Question: How is the property described in the document?
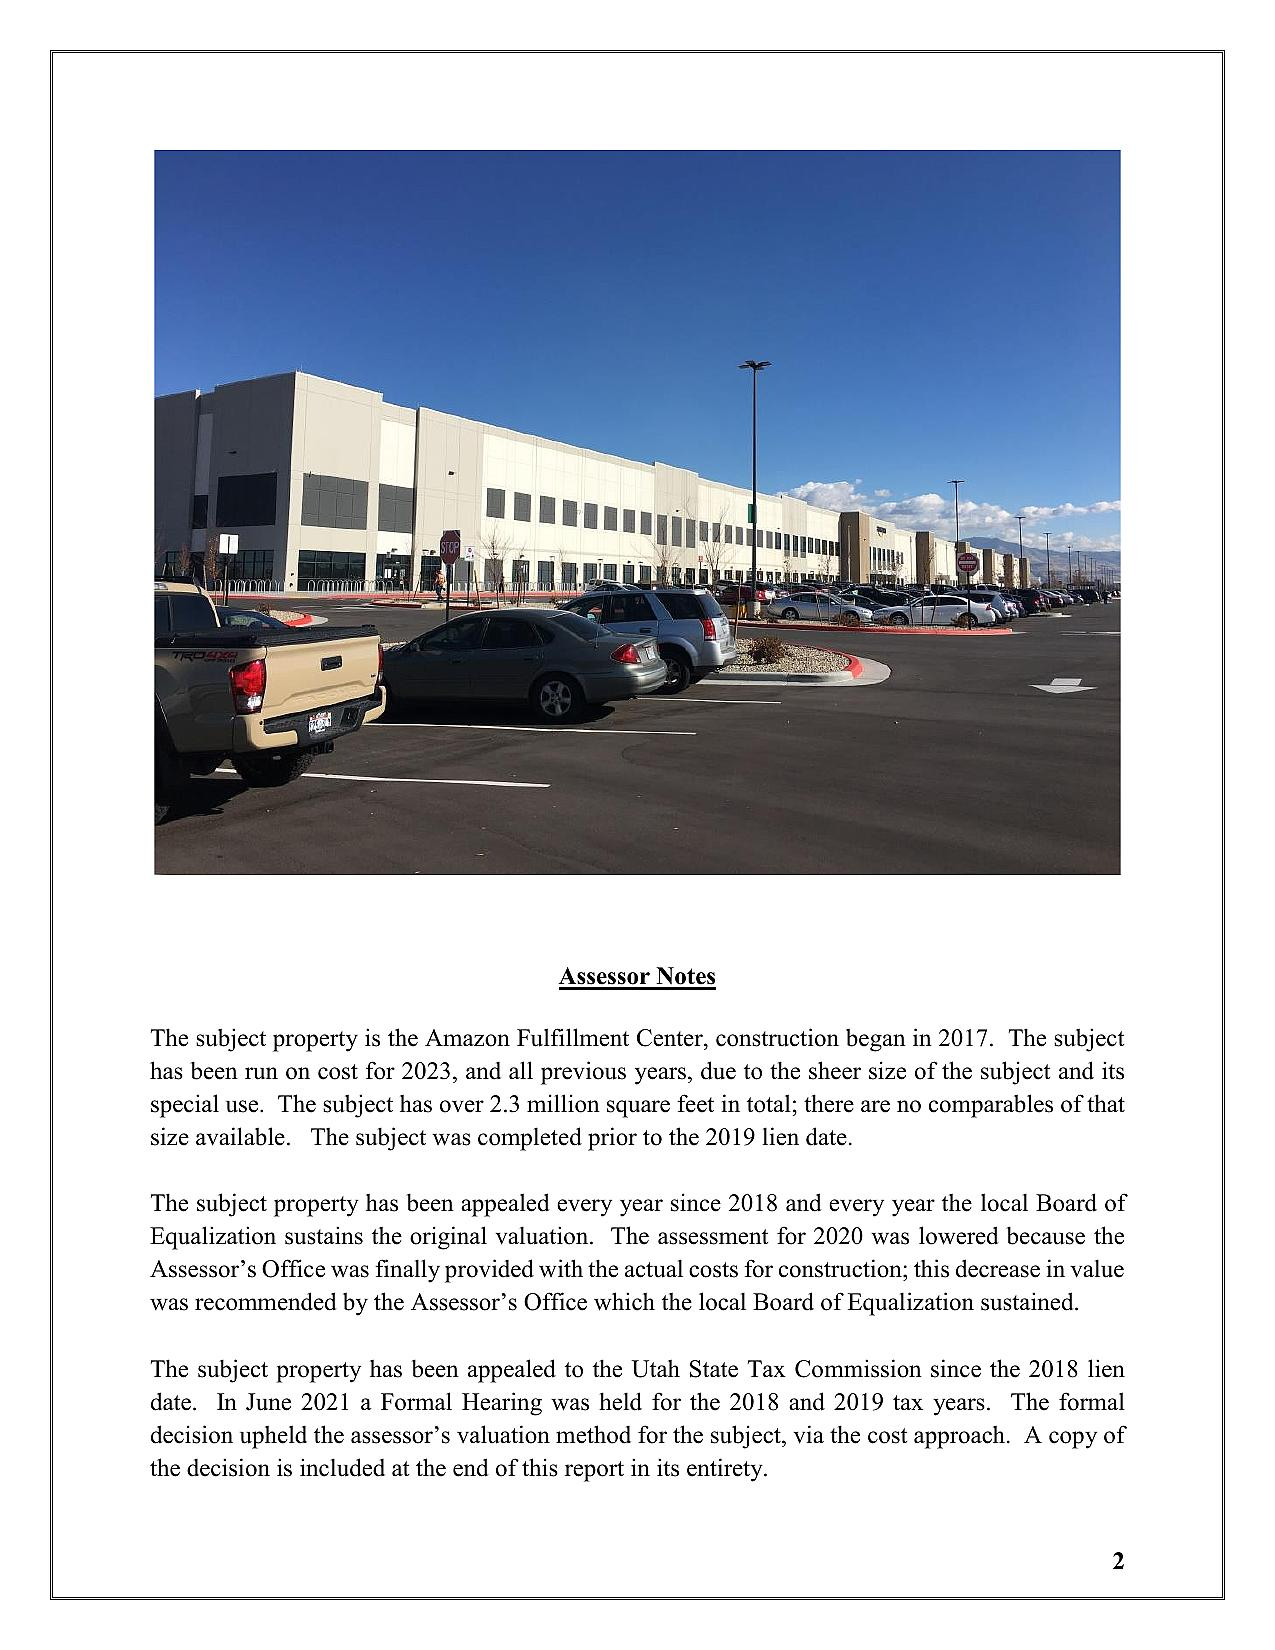
Answer: "The subject property is the Amazon Fulfillment Center, construction began in 2017. The subject has been run on cost for 2023, and all previous years, due to the sheer size of the subject and its special use. The subject has over 2.3 million square feet in total; there are no comparables of that size available. The subject was completed prior to the 2019 lien date."